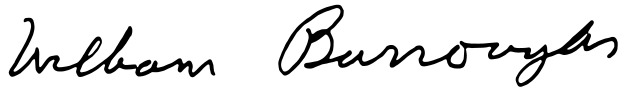
Signature of: william s burroughs